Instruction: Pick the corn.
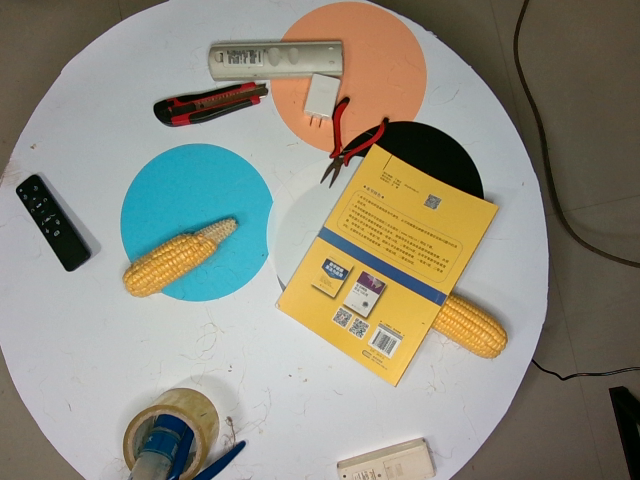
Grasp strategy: vertical